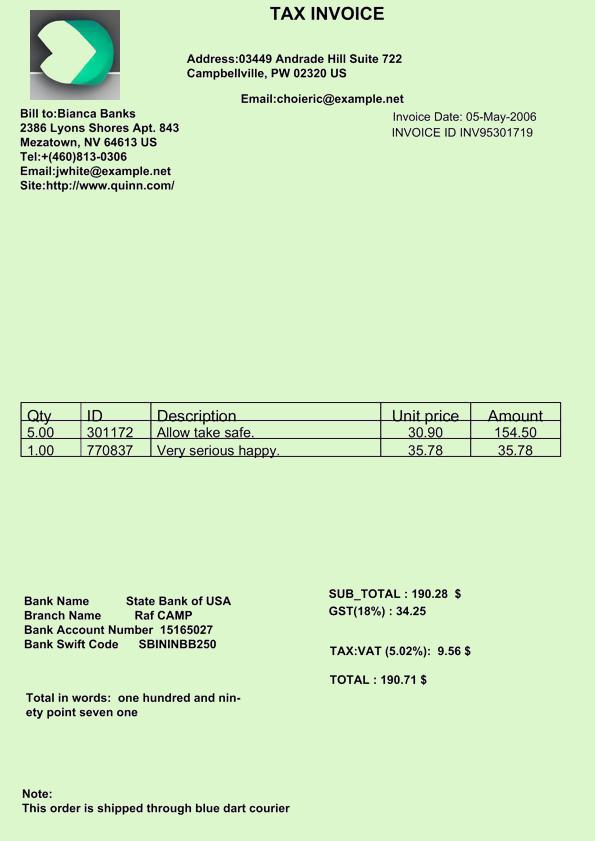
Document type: Invoice